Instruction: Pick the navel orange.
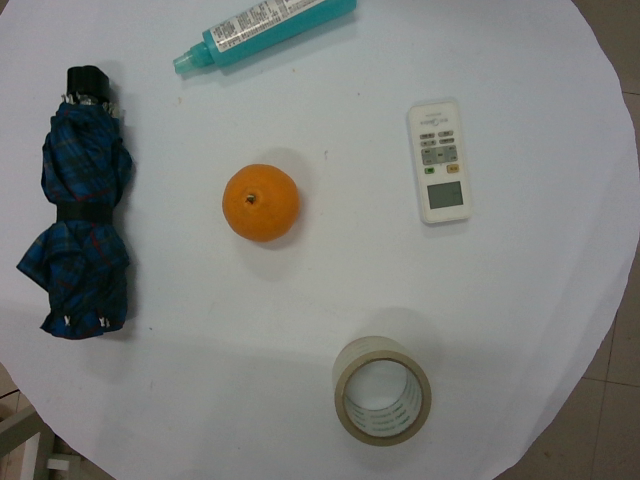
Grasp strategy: vertical